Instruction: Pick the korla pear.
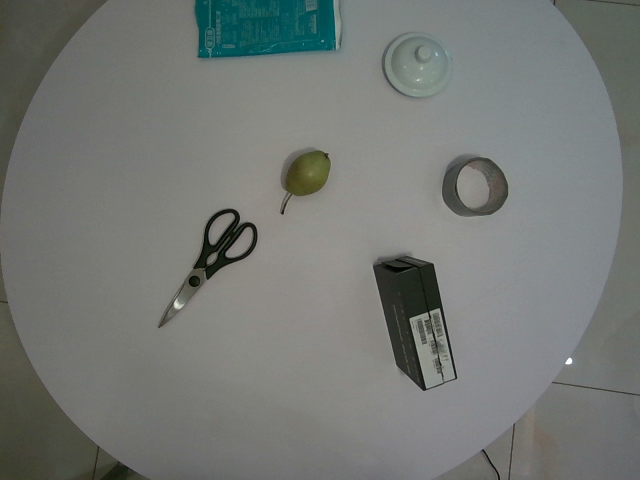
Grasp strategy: vertical